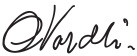
Signature of: odvar nordli